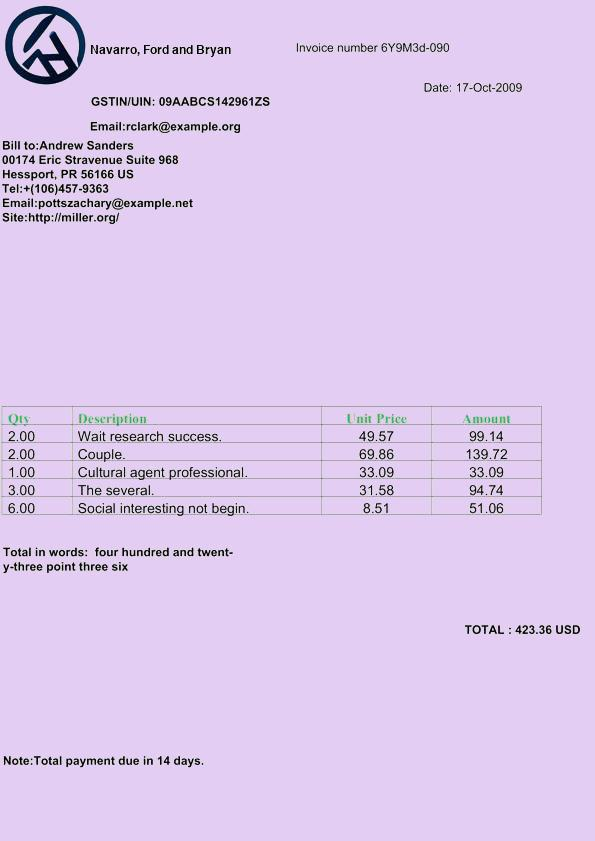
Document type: Invoice